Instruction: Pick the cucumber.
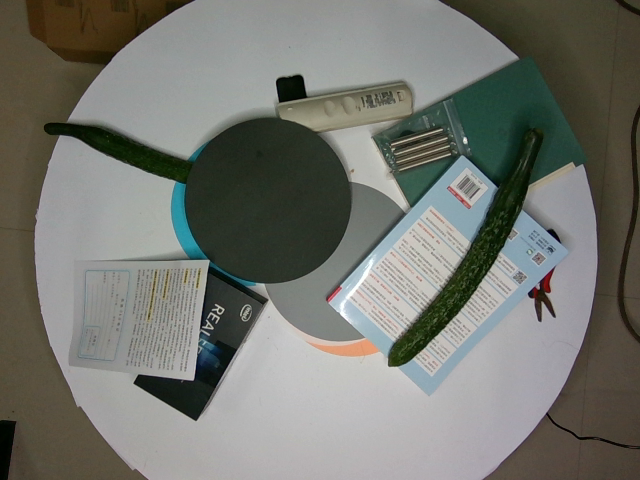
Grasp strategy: vertical